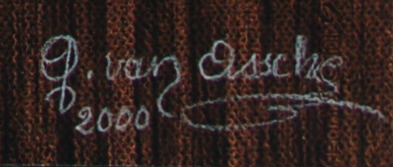
Signature of: georgine van assche